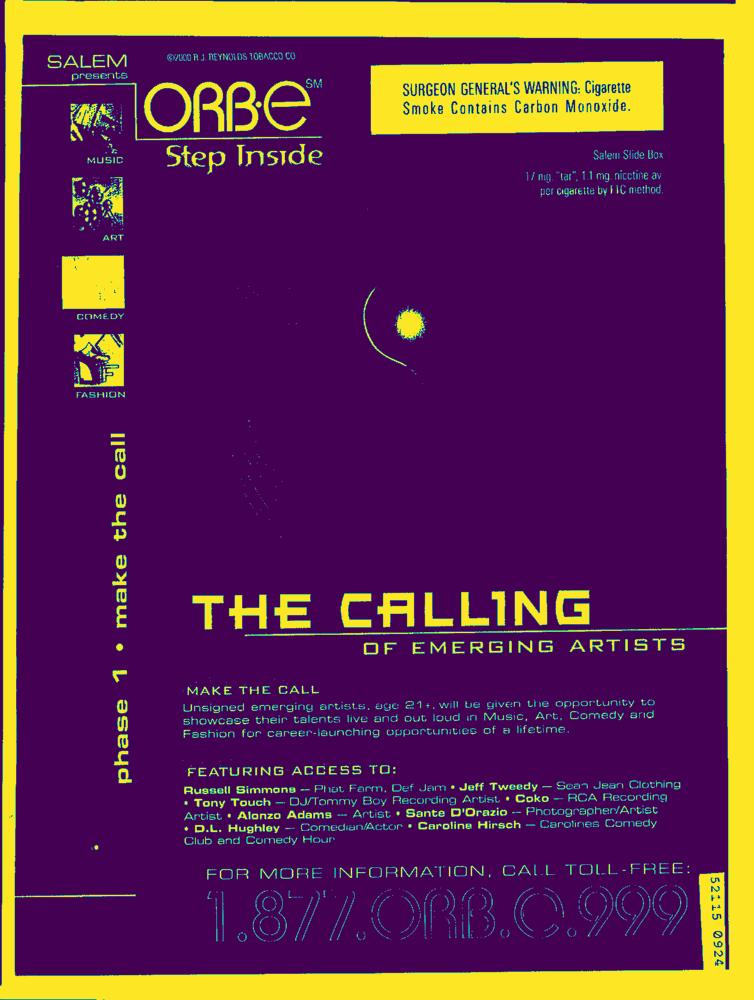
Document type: AD